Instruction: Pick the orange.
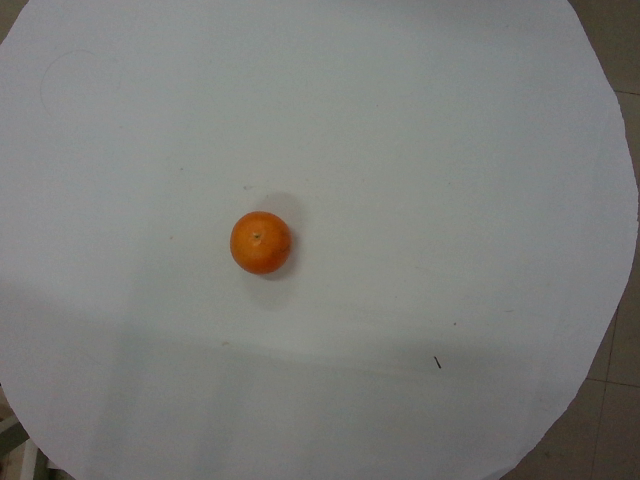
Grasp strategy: vertical